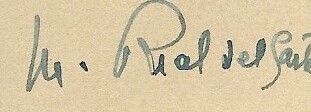
Signature of: maxime real del sarte